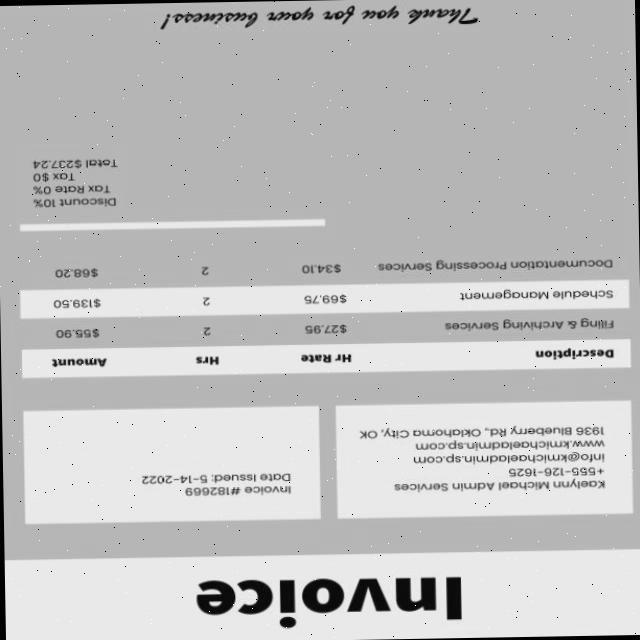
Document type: Invoice